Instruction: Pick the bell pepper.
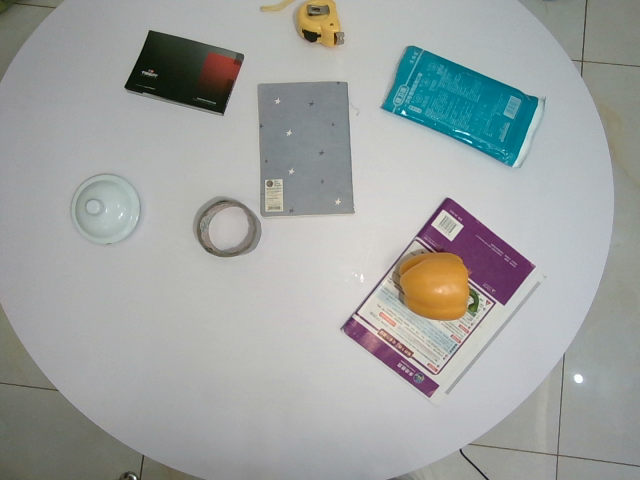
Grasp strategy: vertical